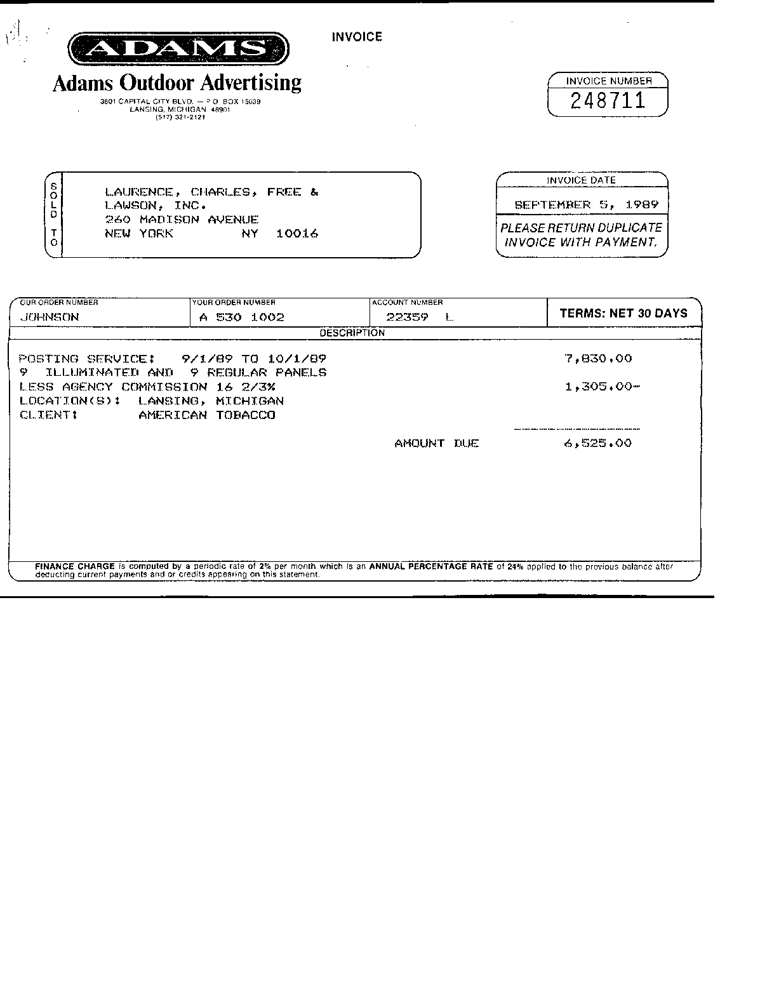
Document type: Invoice